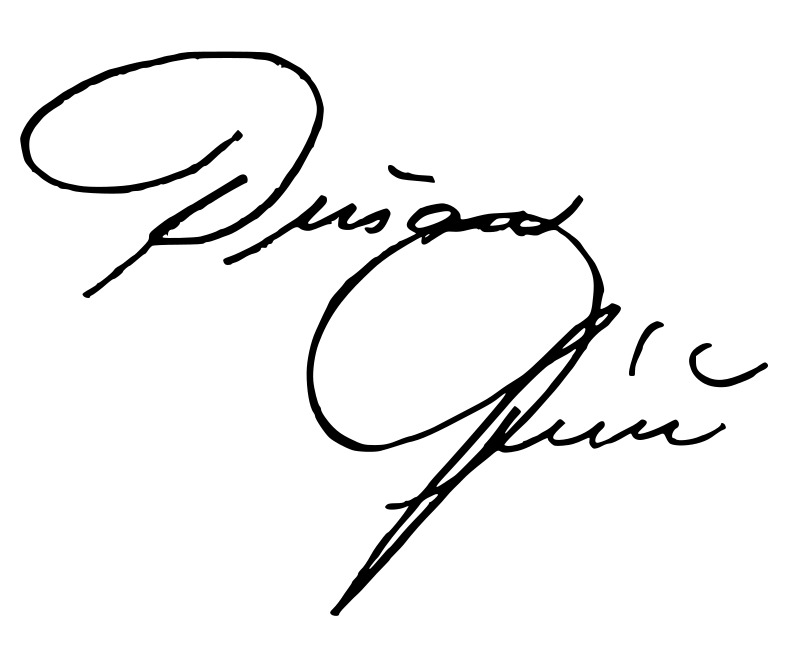
Signature of: dušan grúň